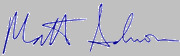
Signature of: matt salmon